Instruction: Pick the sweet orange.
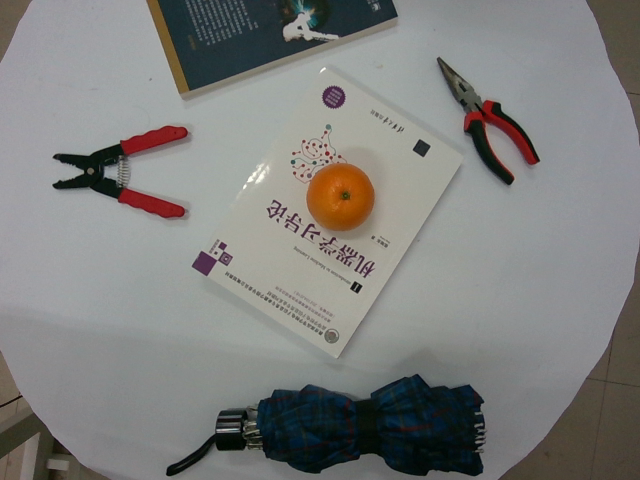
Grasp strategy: vertical